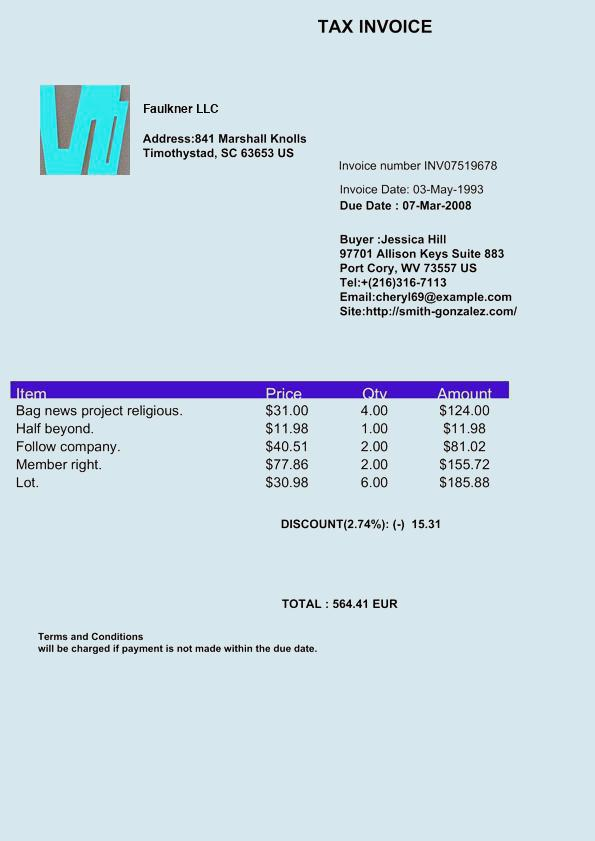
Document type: Invoice